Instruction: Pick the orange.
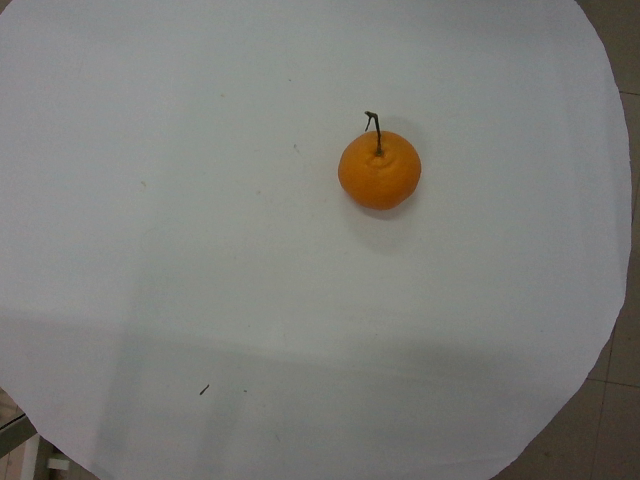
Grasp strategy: vertical